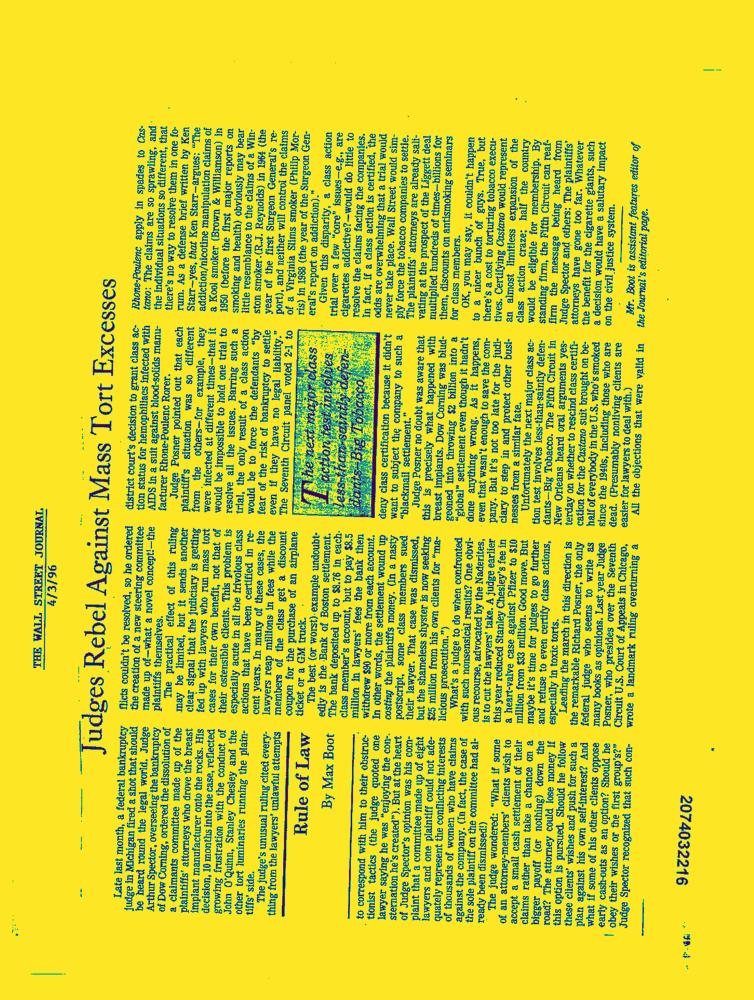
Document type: News-Article